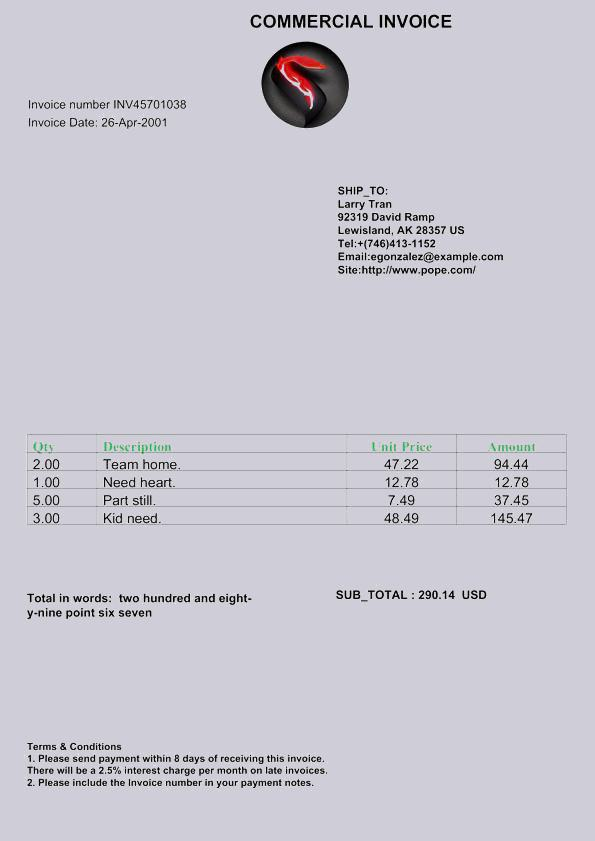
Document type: Invoice